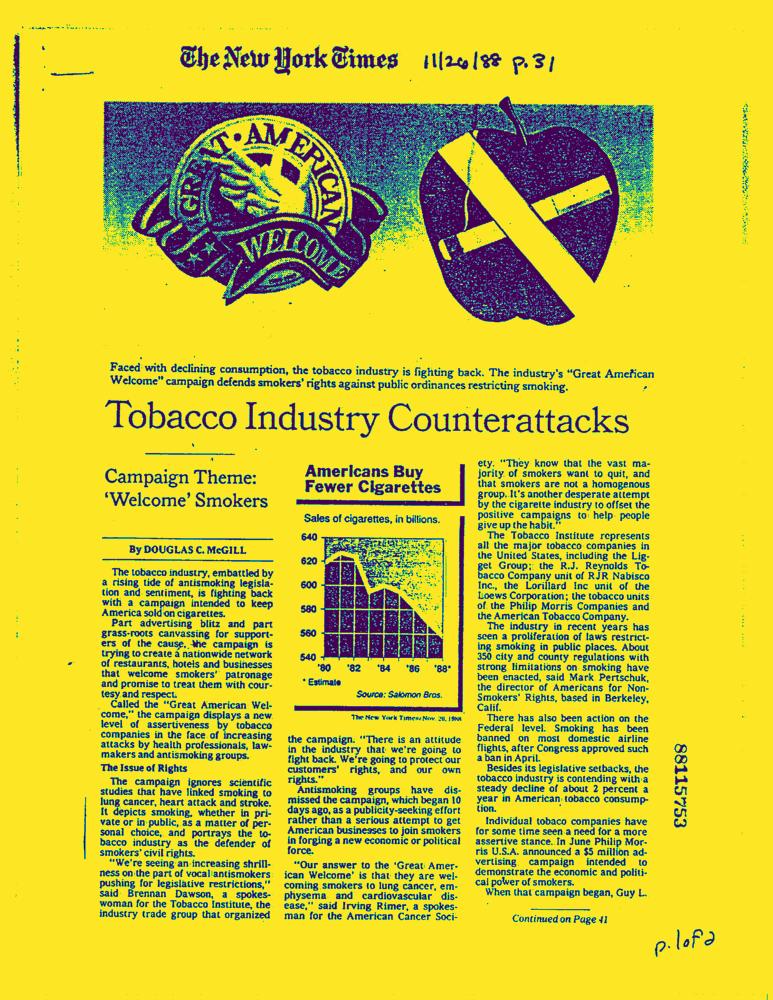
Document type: News-Article